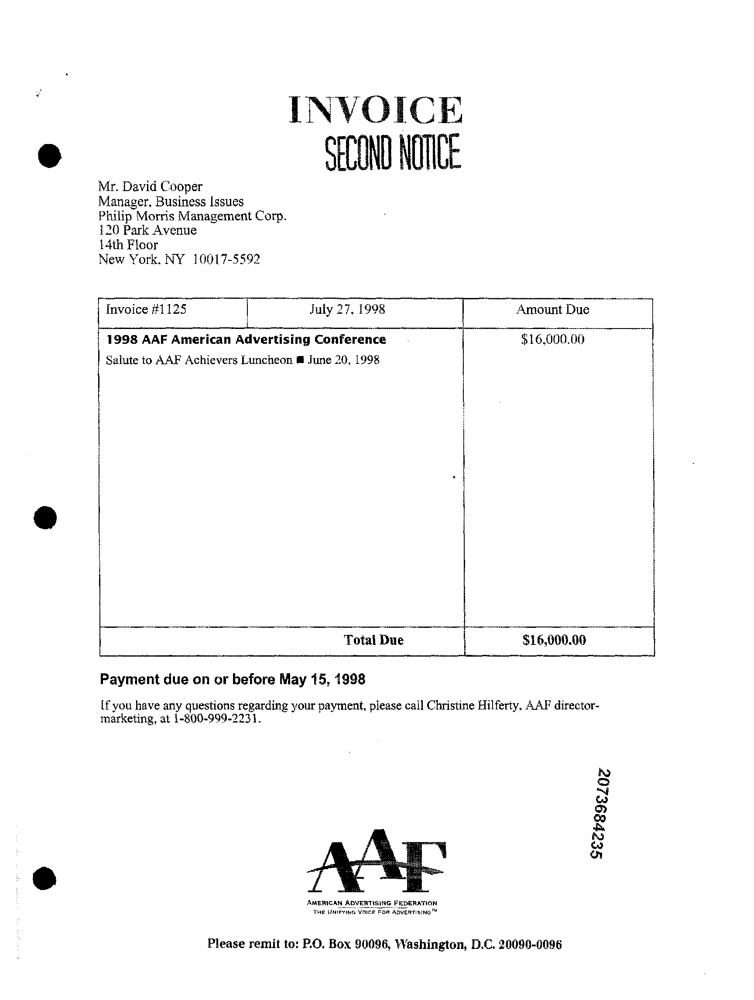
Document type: Invoice